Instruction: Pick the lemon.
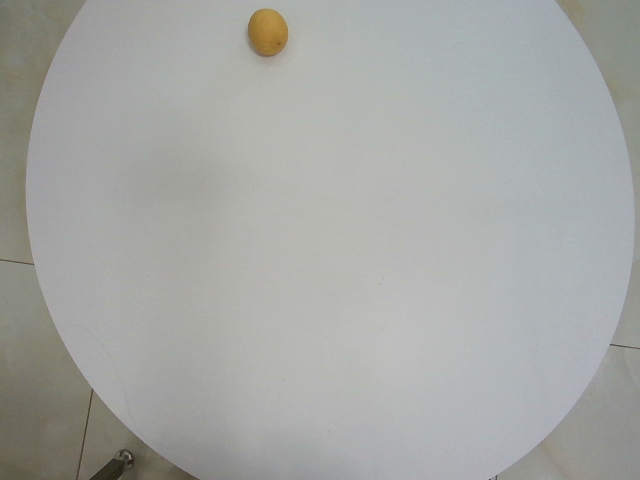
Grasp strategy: vertical